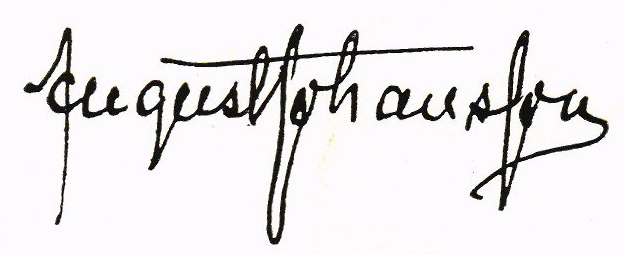
Signature of: august johansson i lövholmen